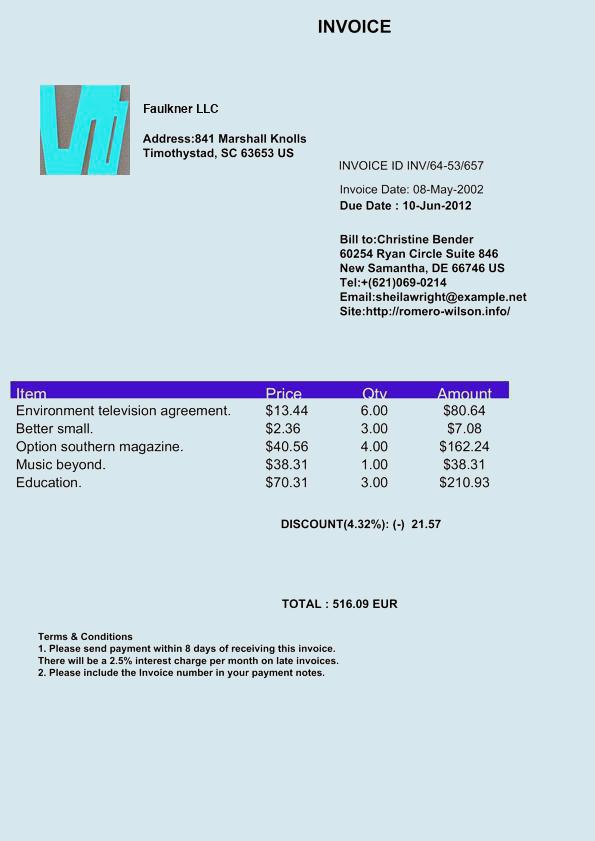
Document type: Invoice